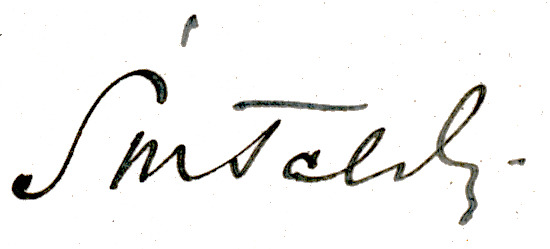
Signature of: kazimierz świtalski